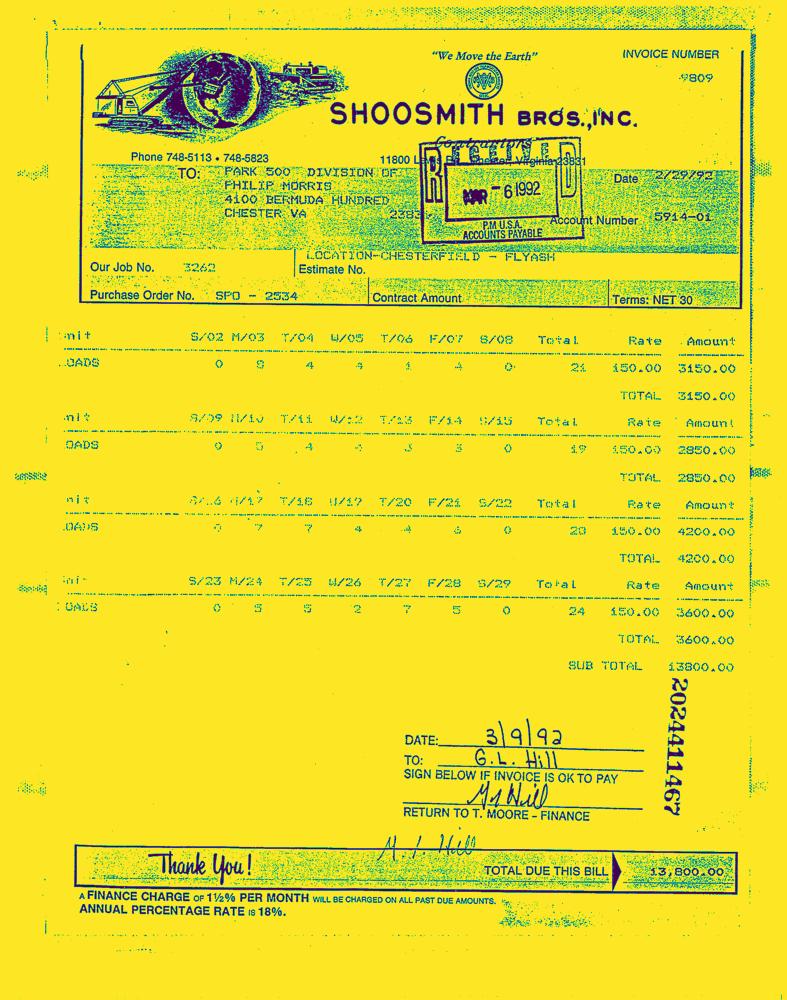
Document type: Invoice-Doc